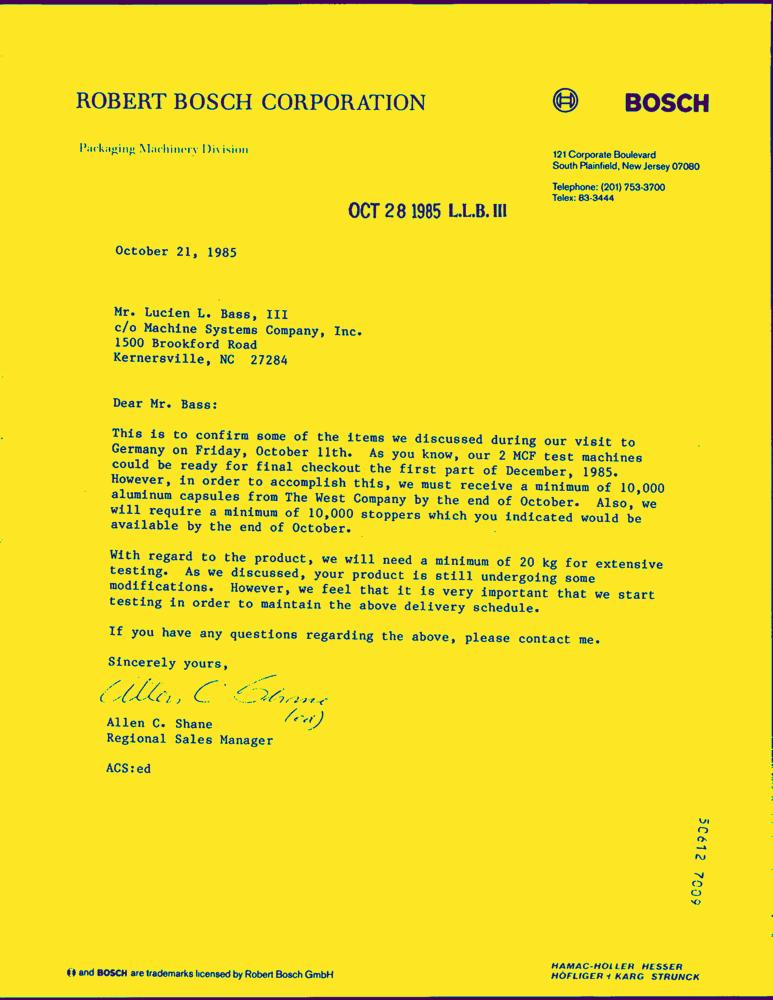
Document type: Letter-Doc